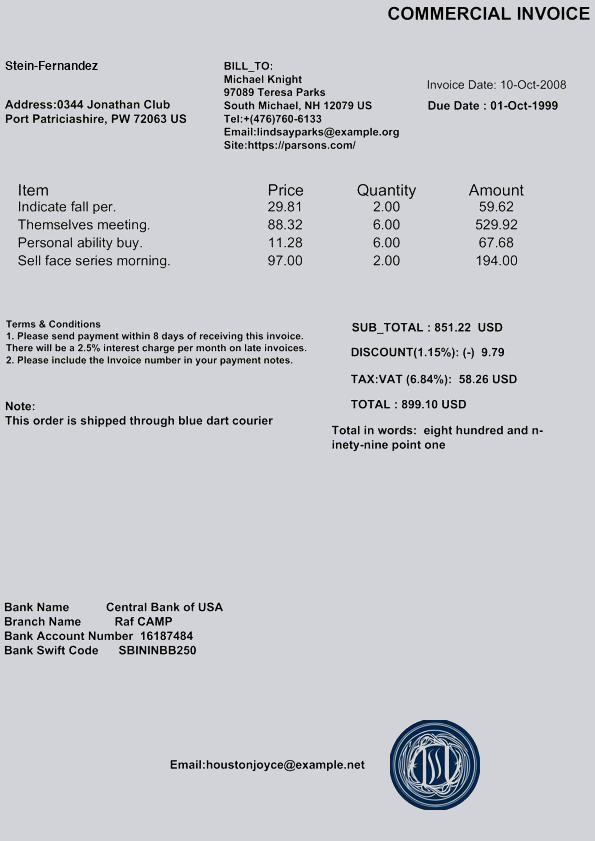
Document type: Invoice